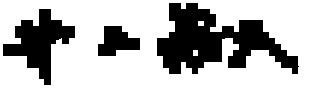
Signature of: yoshihisa inoue